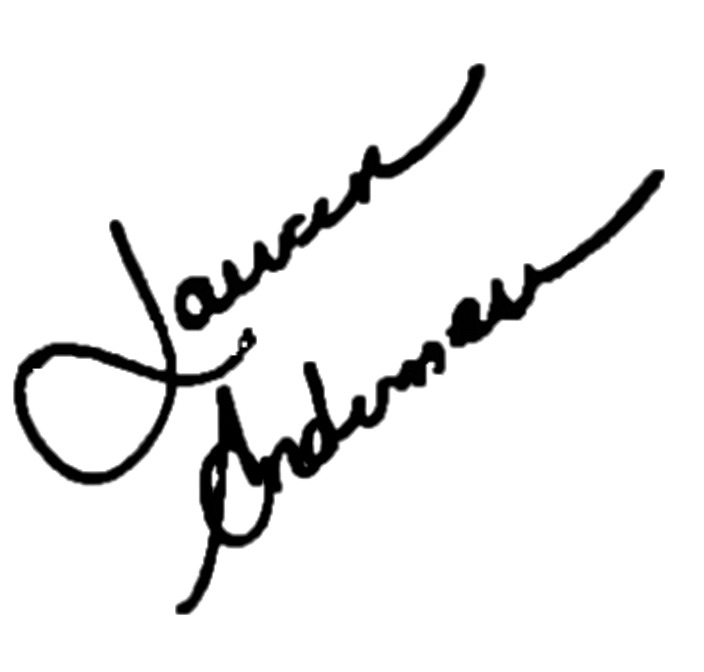
Signature of: lauren anderson